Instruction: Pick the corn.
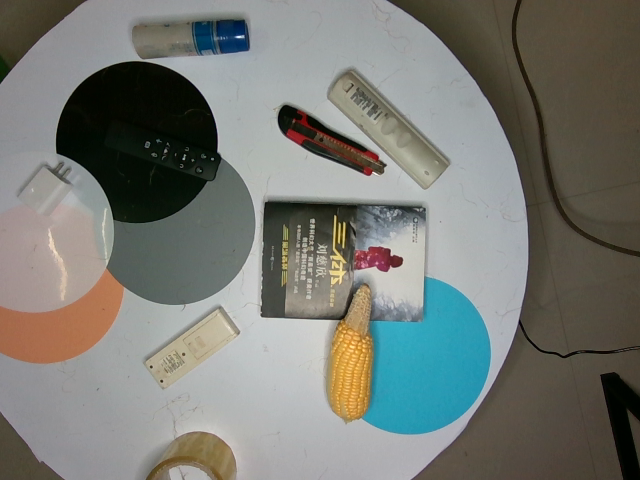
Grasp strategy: vertical